Question: What are the imaging findings?
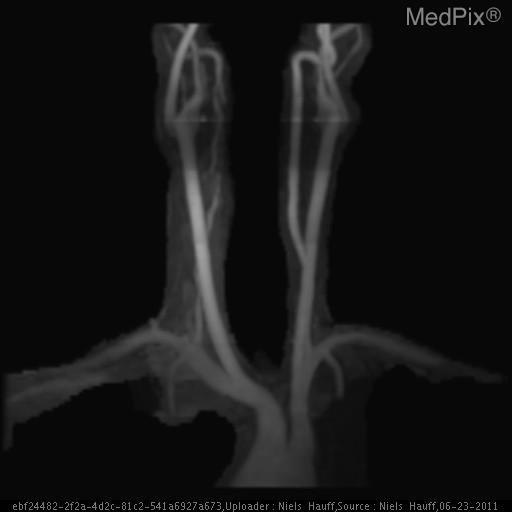
Answer: The imaging shows On the right, there is a long segment vertebral artery dissection spanning approximately from C1-C6.  Brain imaging was did not show any restricted diffusion to suggest secondary ischemia. Coronal MIP of contrast enhanced MRA demonstrating asymmetric narrowed lumen of right vertebral artery with irregular contour..